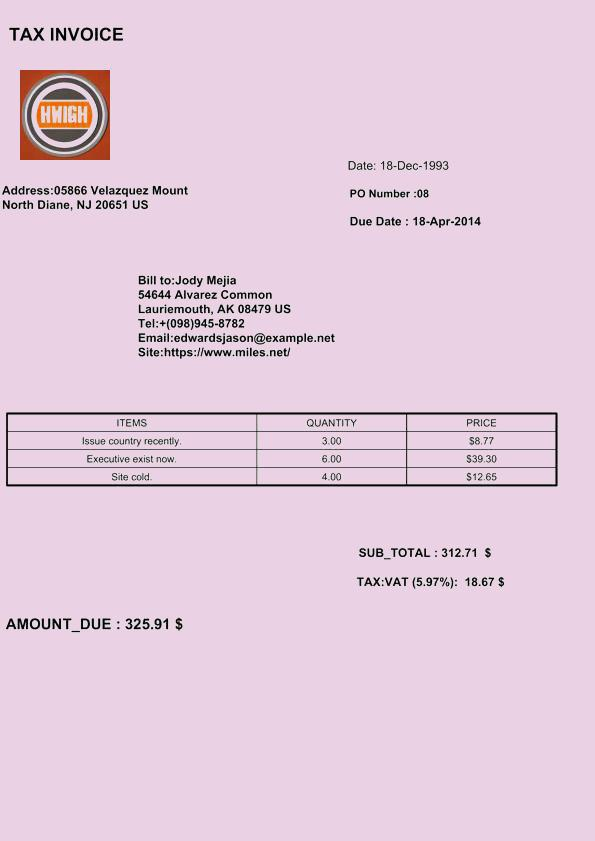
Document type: Invoice